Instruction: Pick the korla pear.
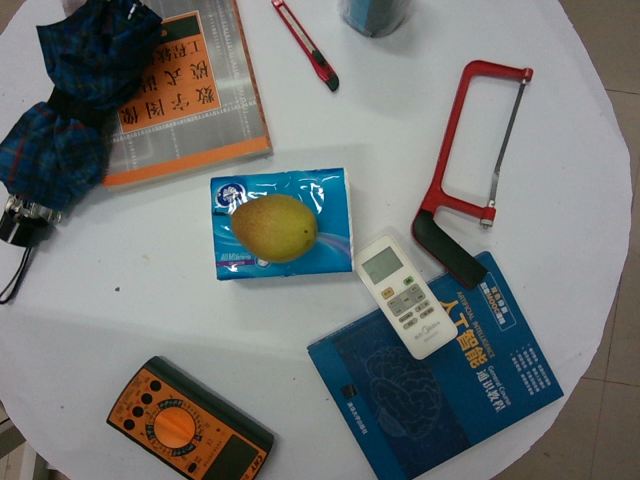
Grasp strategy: vertical